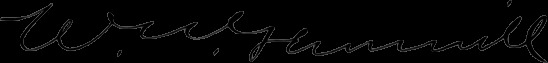
Signature of: william nelson gemmill